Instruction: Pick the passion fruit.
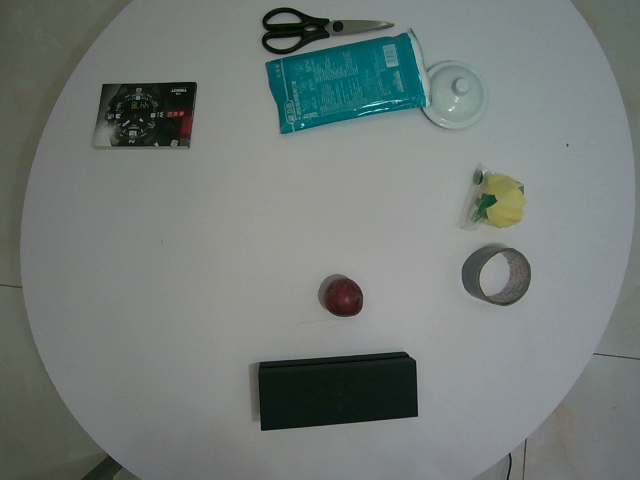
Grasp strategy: vertical